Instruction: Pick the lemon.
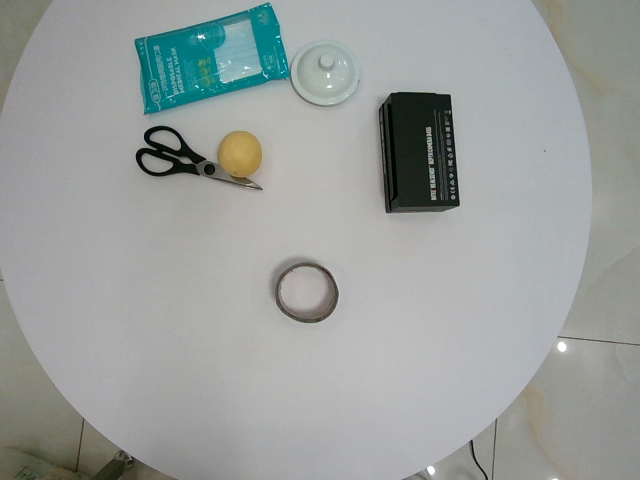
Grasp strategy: vertical